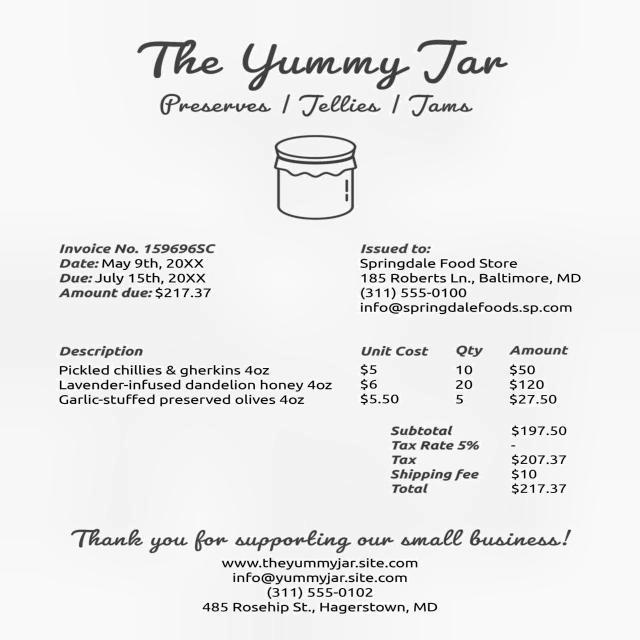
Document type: Invoice